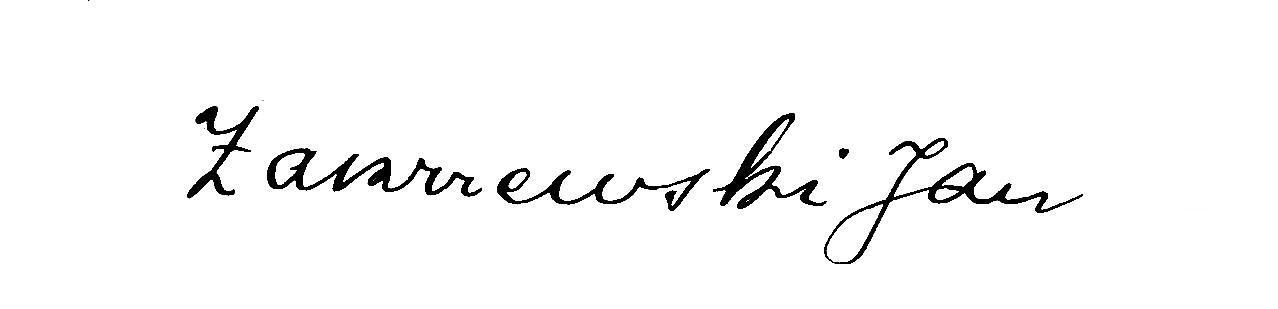
Signature of: jan zakrzewski